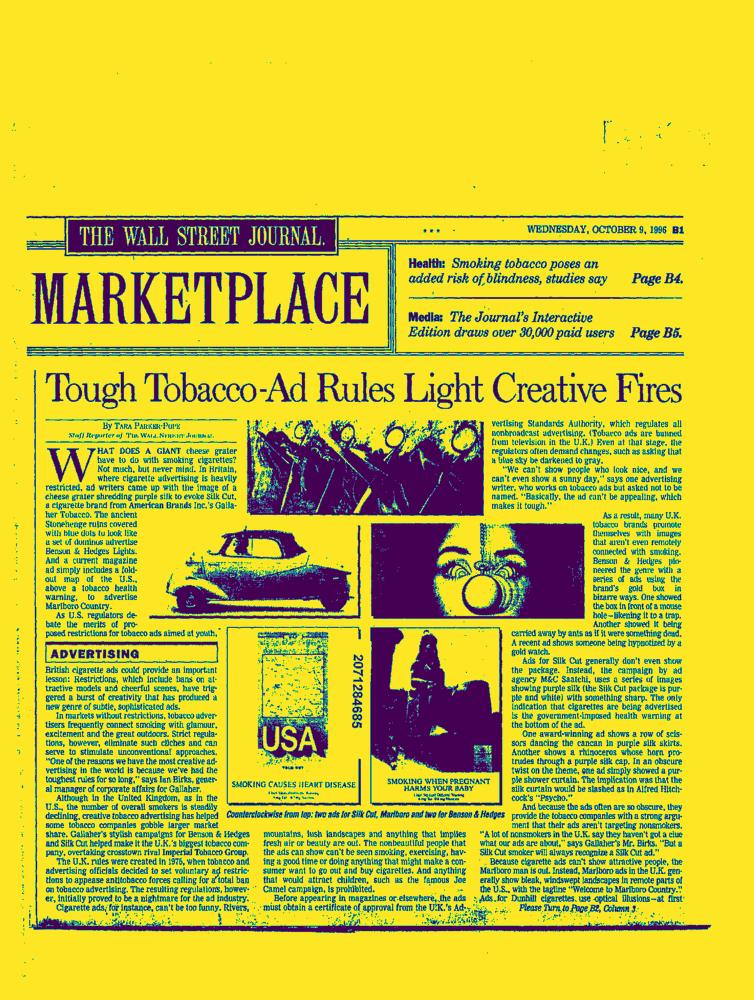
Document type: News-Article